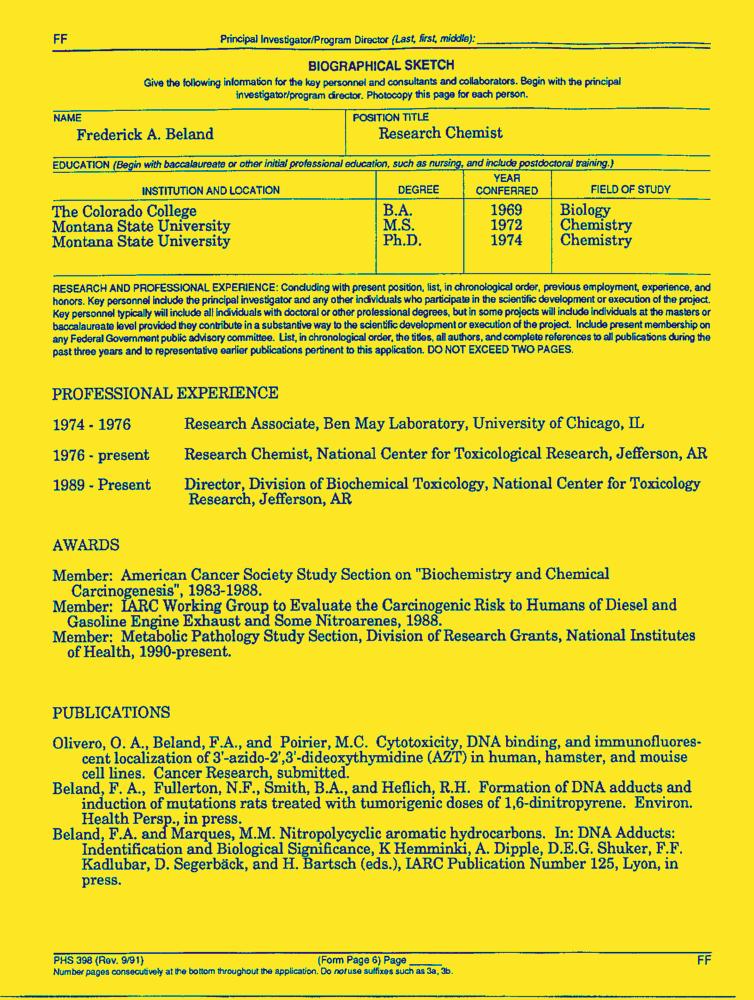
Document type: Resume-Doc